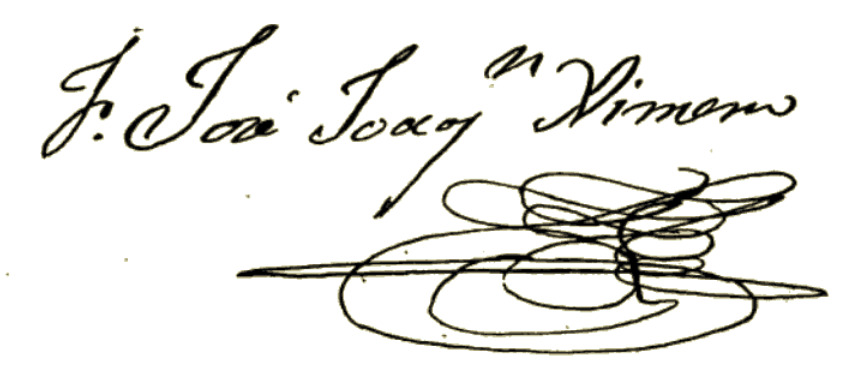
Signature of: josé joaquin jimeno